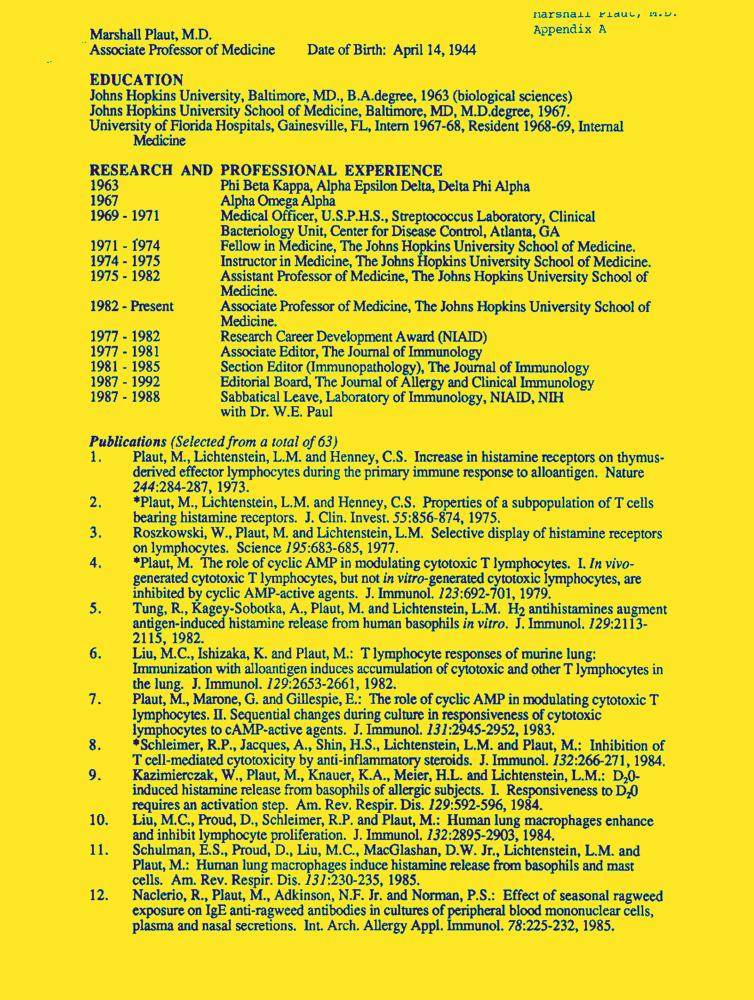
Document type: Resume-Doc